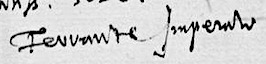
Signature of: ferrante imperato